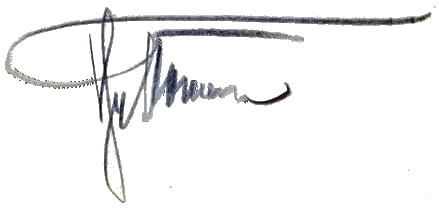
Signature of: vladimir potemkin